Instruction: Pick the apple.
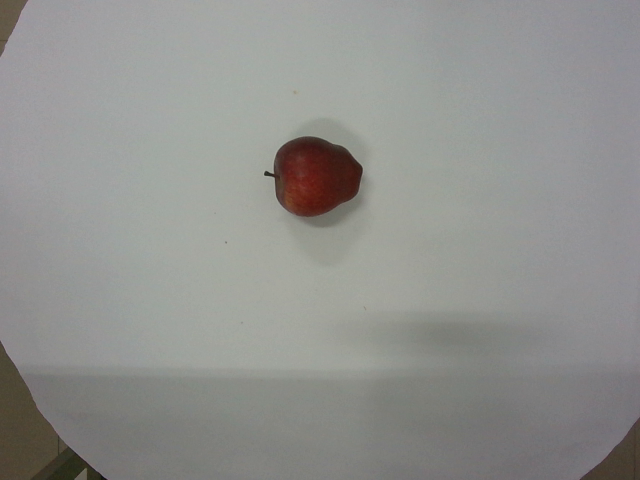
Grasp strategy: vertical